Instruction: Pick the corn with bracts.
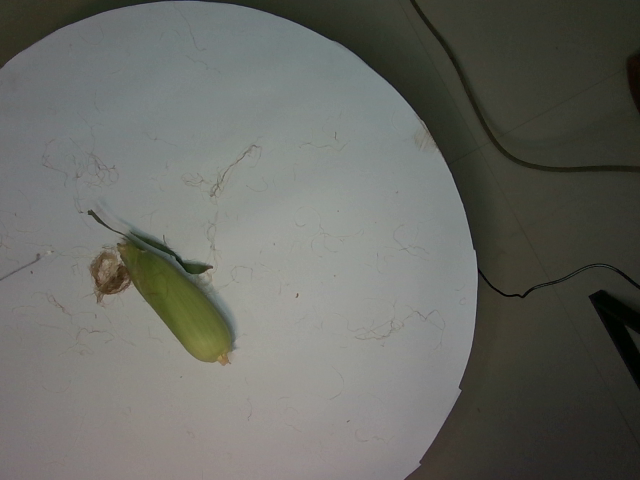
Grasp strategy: vertical